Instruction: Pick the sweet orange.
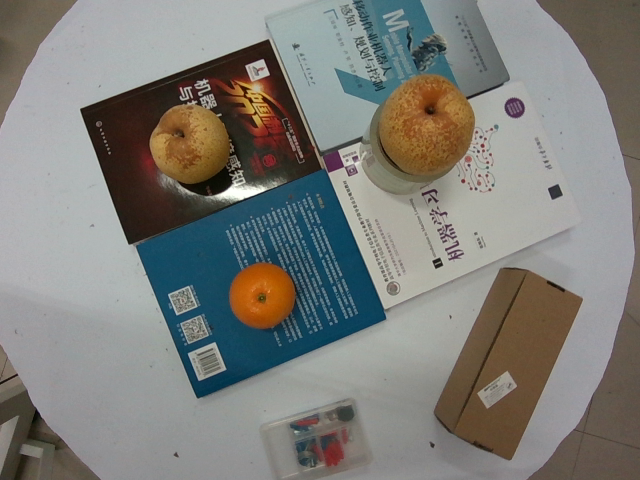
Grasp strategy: vertical